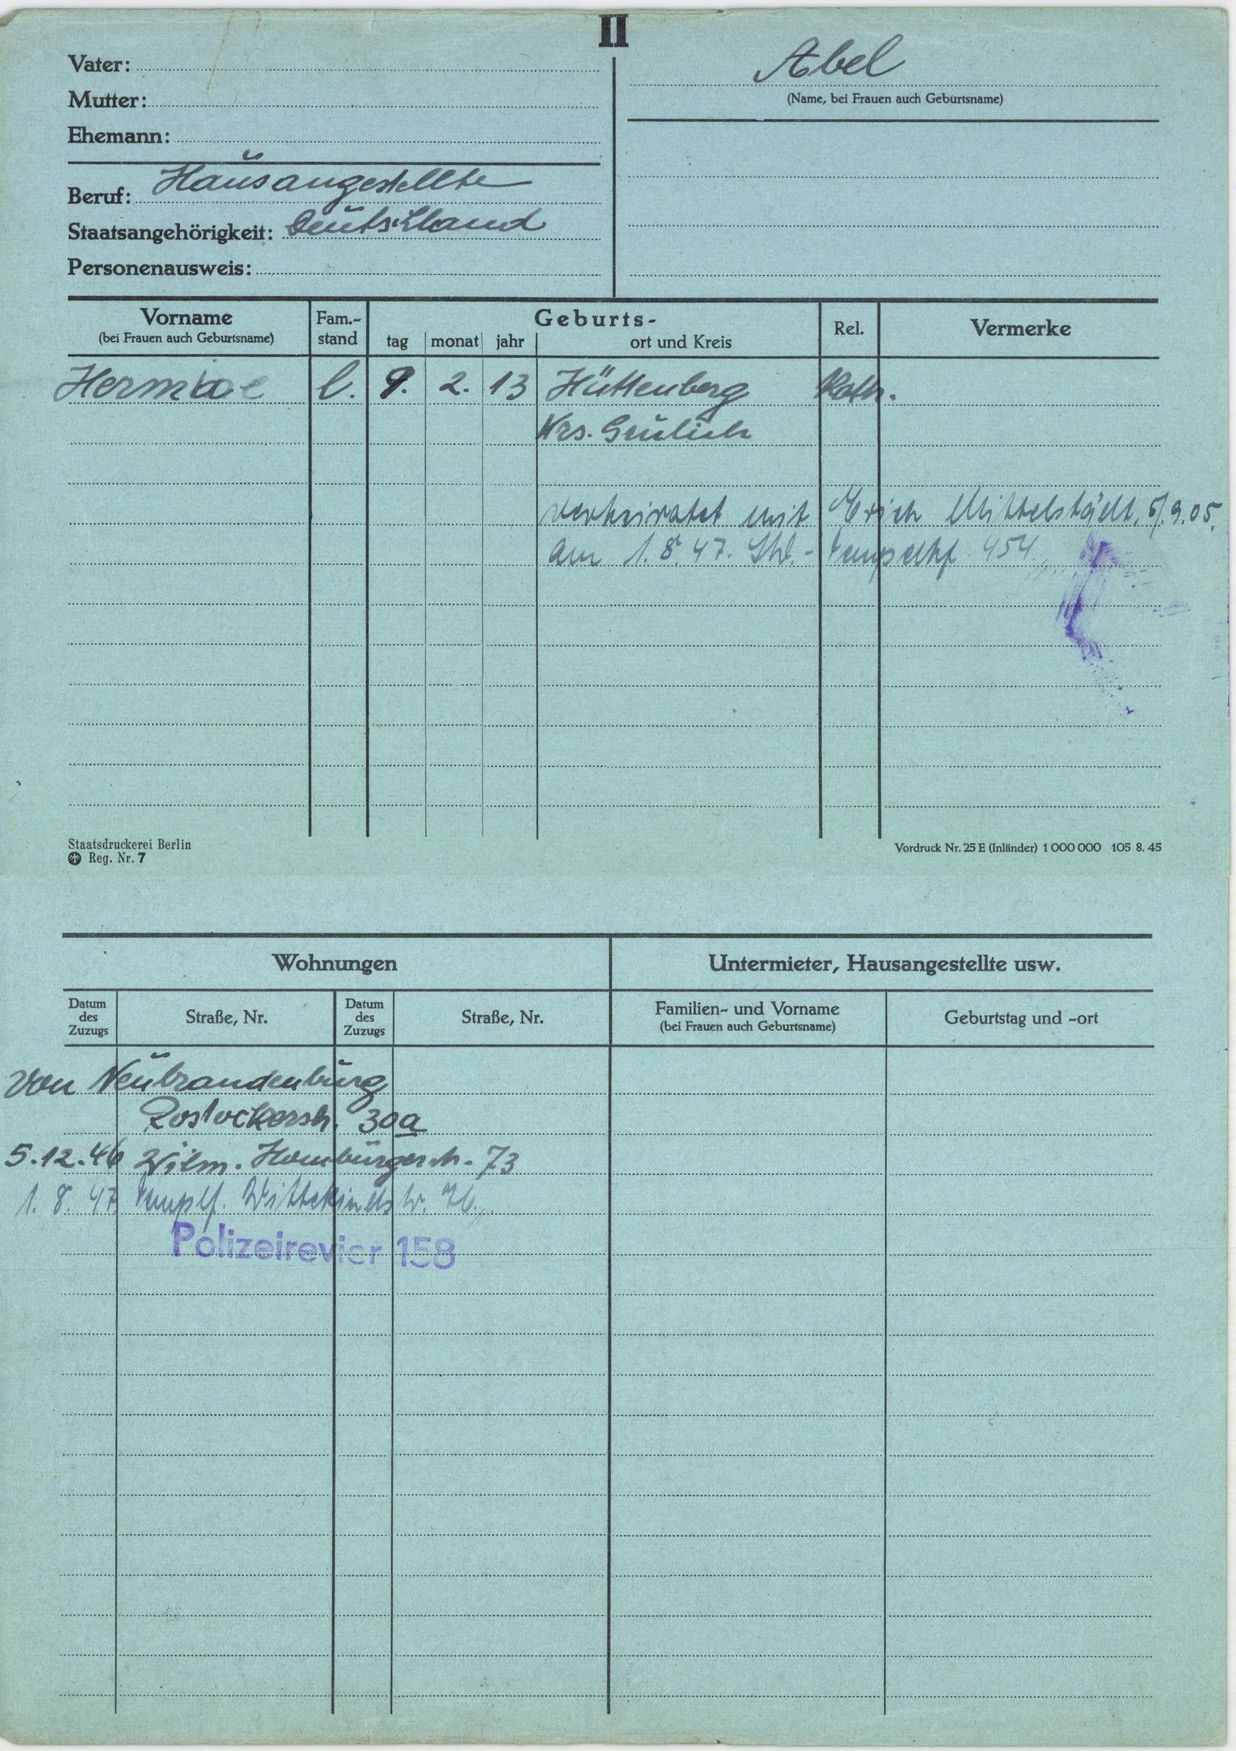
Abel